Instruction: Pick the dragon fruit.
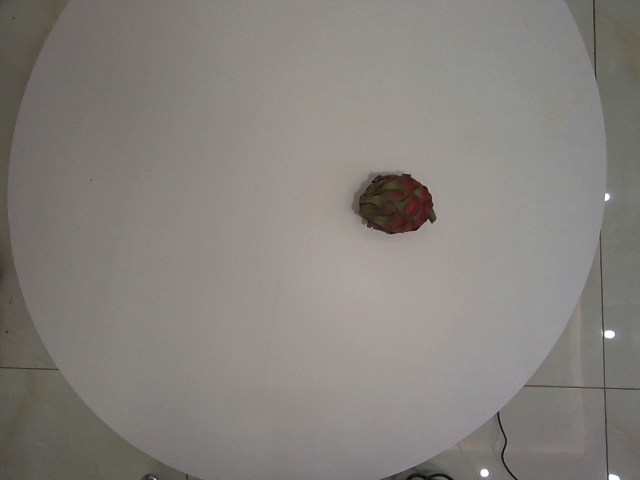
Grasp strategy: vertical